Question: What do the imaging results show?
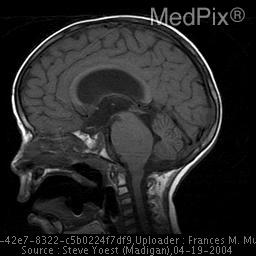
Answer: The imaging shows expansile lesion of the pons, without contrast enhancement There is diffuse enlargement of the pons..